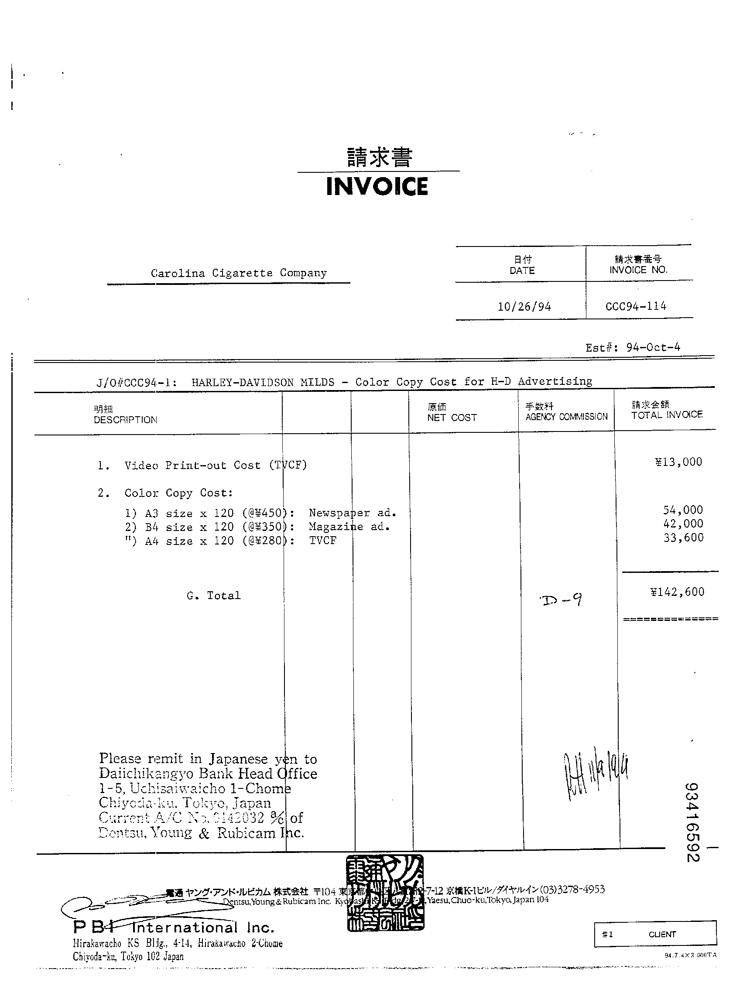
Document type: Invoice